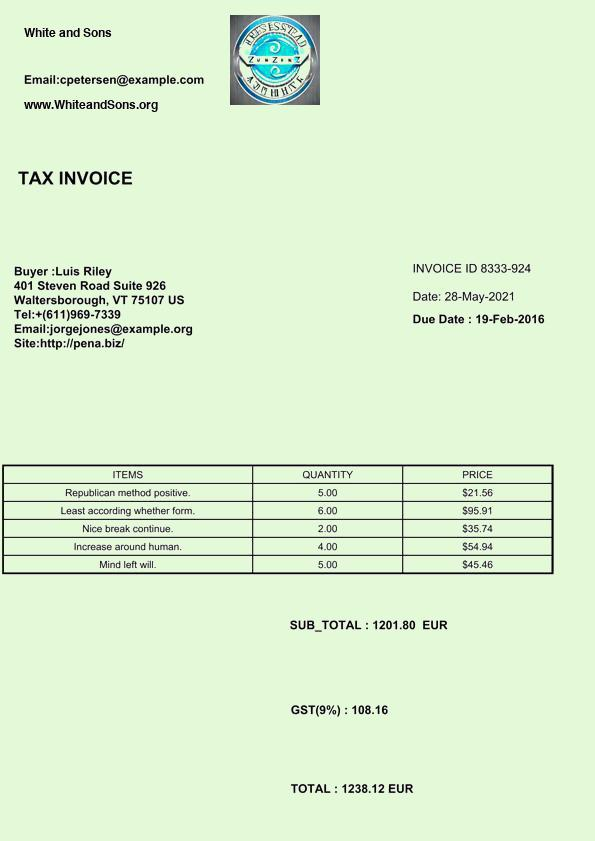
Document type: Invoice